Question: Talk about the condition:
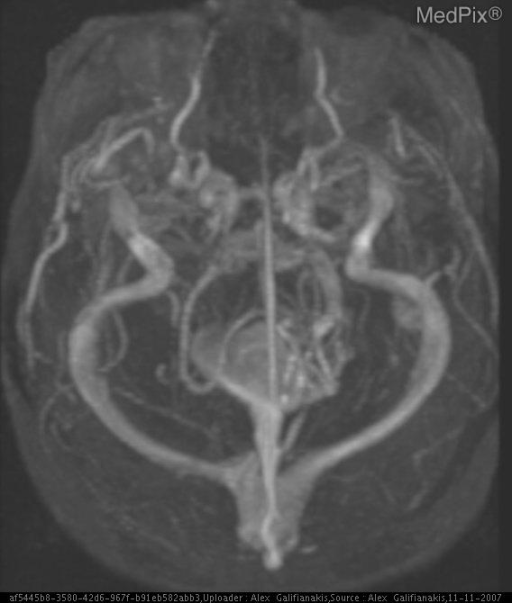
Answer: The disease is discussed as: The vein of Galen is a short but large diameter vein that drains the paired internal cerebral veins and the two basal veins of Rosenthal into the straight sinus. It is just posterior to the pineal gland, in the quadrigeminal plate cistern. This vein probably arises from remnants of the posterior median prosencephalic vein of Markowski.

By tradition, an aneurysmal enlargement of a midline venous structure in this location has been called a "Vein of Galen Aneurysm". However, the true origin of this dilated vascular structure is probably persistence of the anterior portion of the median prosencephalic vein (ProsV) of Markowski.  In many patients with this malformation, there is no "classic" vein of Galen; and, often, there is no straight sinus.  Instead, the dilated remnant of the ProsV drains into upward directed "falcine sinus".

These lesions most often result from vascular shunts developing between the early choroidal arteries and the deep or midline veins, during the  6th to 11th week of gestation. At this time in development, the brain is primarily supplied by multiple choroidal arteries, then - later - the circle of Willis.

These AV shunts persist, preventing involution of the anterior prosencephalic vein.  A persistent falcine vein is often present, that drains the ProsV into the straight sinus or superior sagittal sinus.

Vein Of Galen Malformation Symptoms, Signs
•  Childhood
» High Output Failure
» Persistent Ductus
» Hydrocephalus
» Cranial Bruit/Thrill
•  Adult
» Asymptomatic
» Pineal Symptoms

•  Vein Of Galen Malformation Types/Causes
» Parenchymal AVM (Shunt)
» Direct Fistulae To VOG
» Dural Fistula Draining into VOG
» Sinus Thrombosis (Intrauterine)
» Hypoplastic Straight Sinus

•  Hydrocephalus is very common in childhood
» Mechanical
  - Aqueductal Obstruction from compression of tectum
» Impaired CSF Resorption
  - Venous Hypertension

UoR Teaching File - http://www.urmc.rochester.edu/smd/Rad/neurocases/Neurocase06.htm